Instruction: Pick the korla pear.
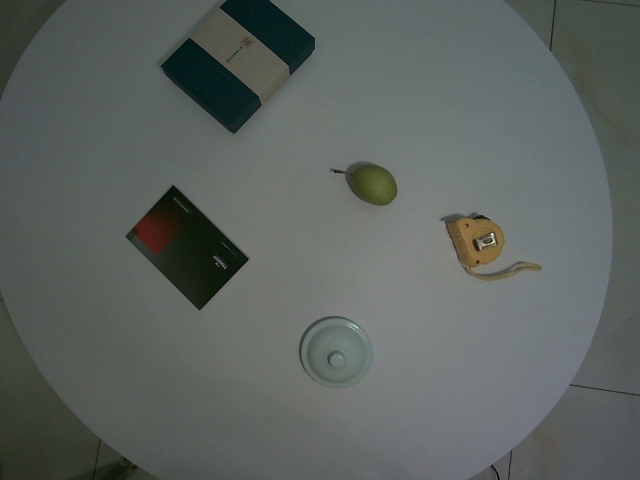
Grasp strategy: vertical